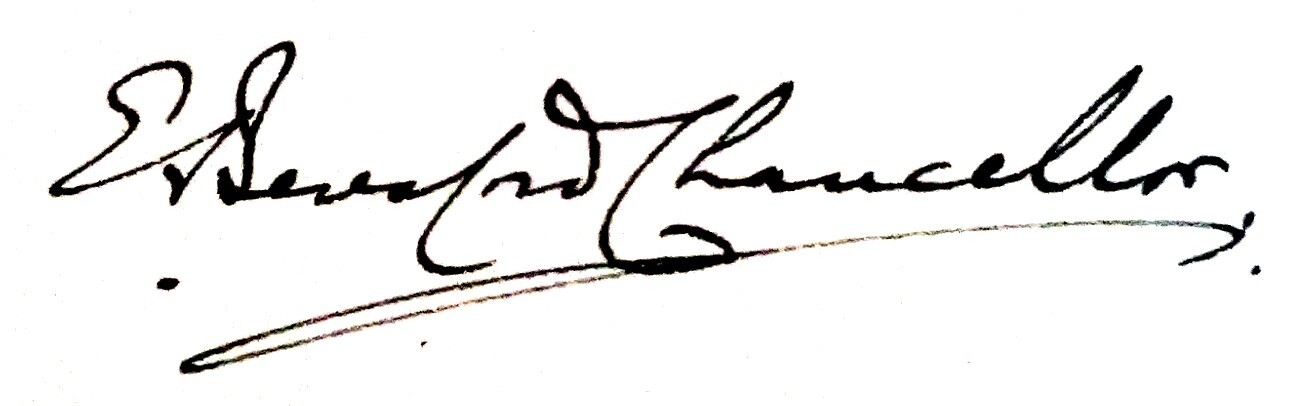
Signature of: e beresford chancellor